Question: What is the address or location of the property listed in the document?
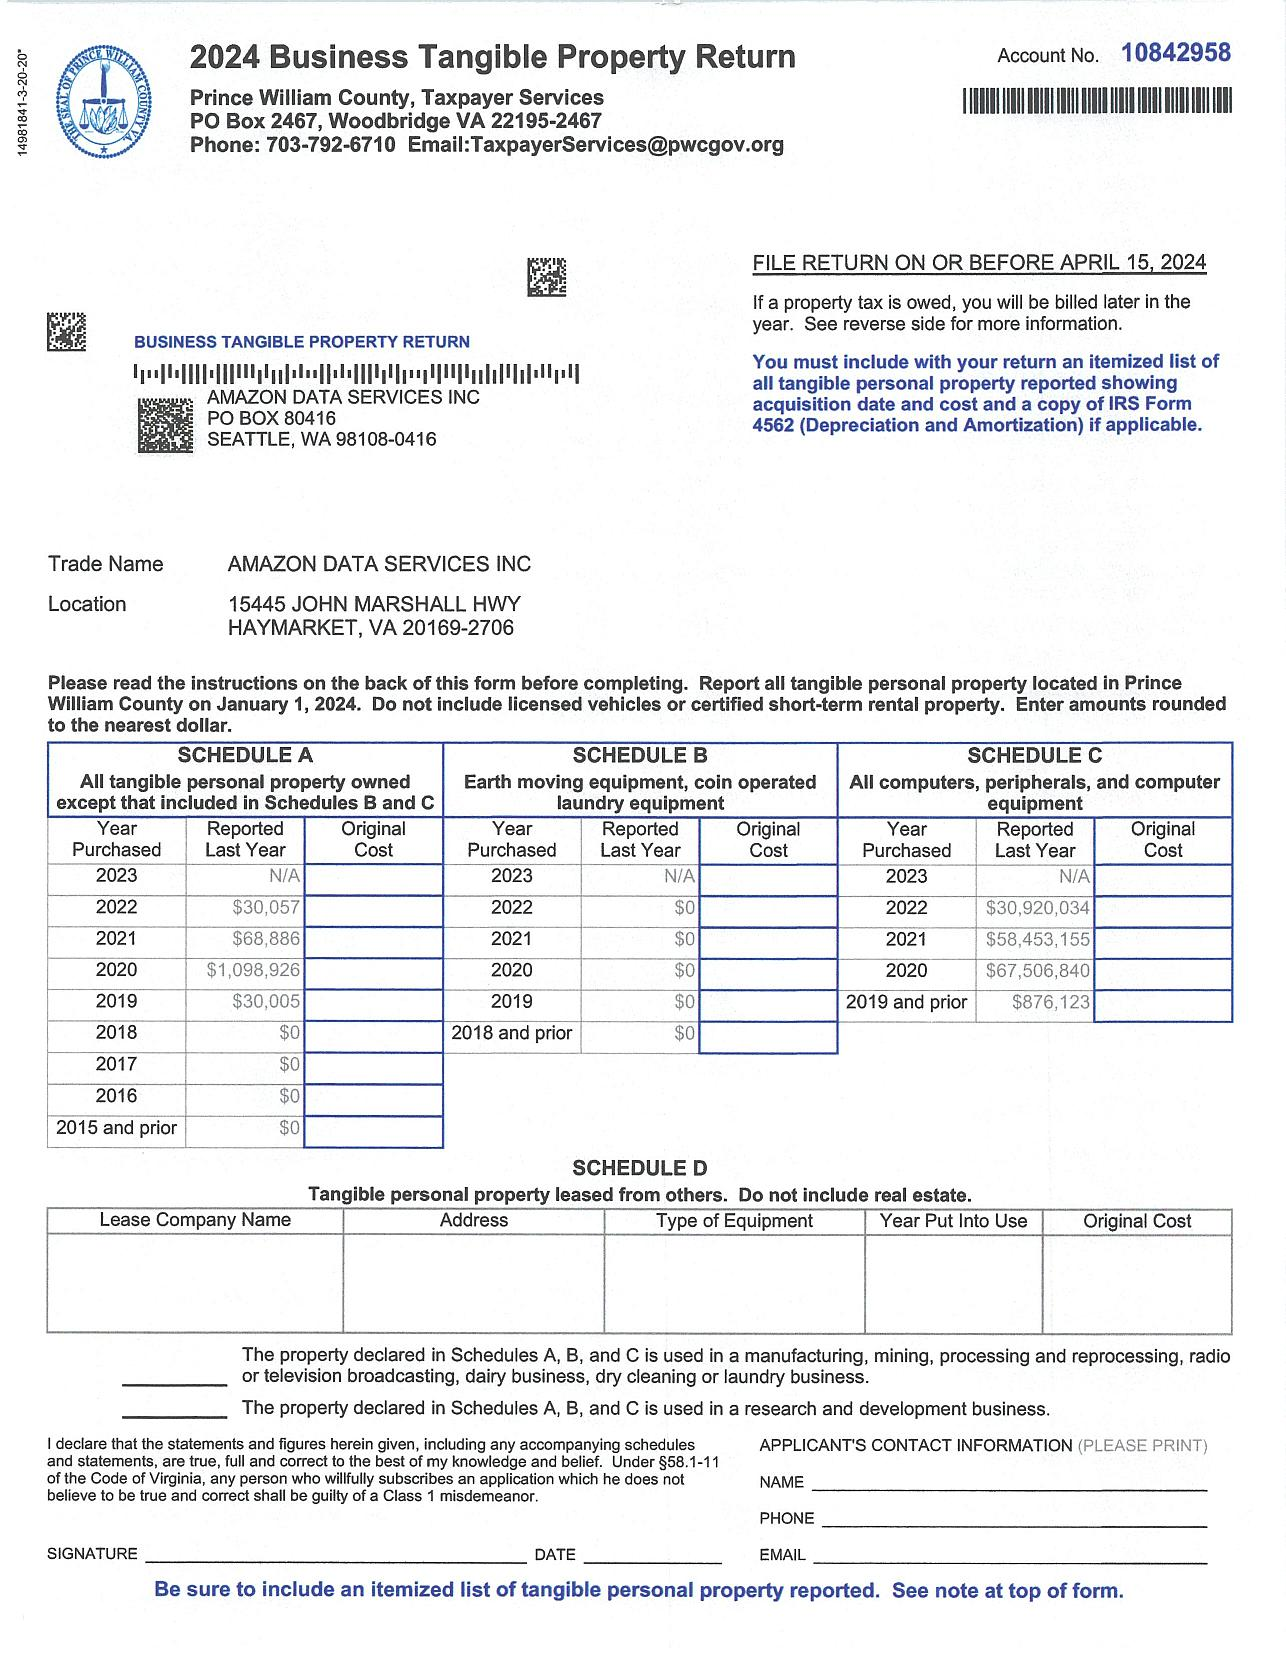
Answer: "15445 JOHN MARSHALL HWY HAYMARKET, VA 20169-2706"